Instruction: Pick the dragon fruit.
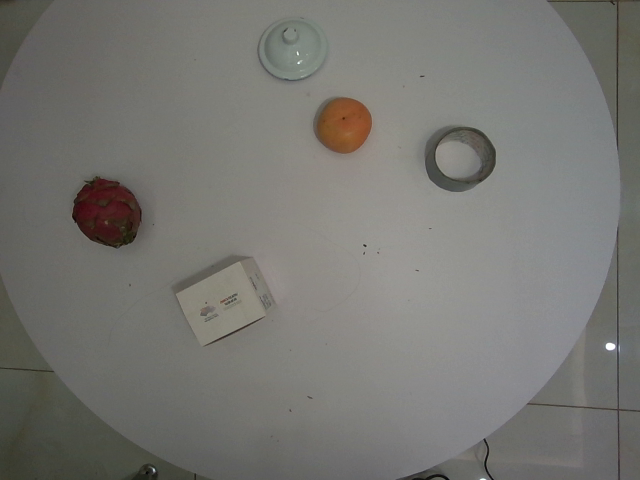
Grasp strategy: vertical